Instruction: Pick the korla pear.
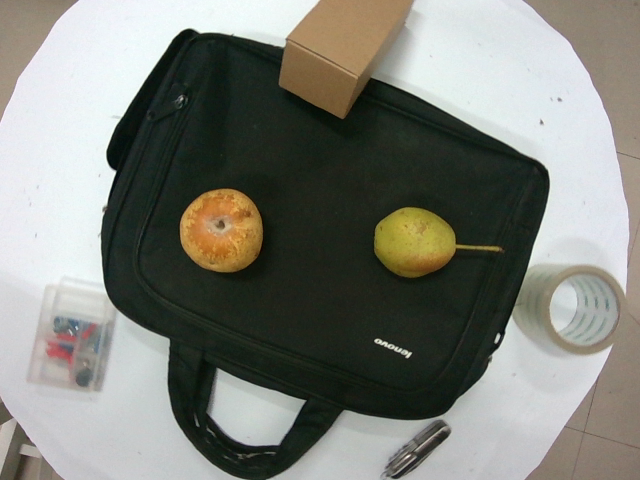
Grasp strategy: vertical